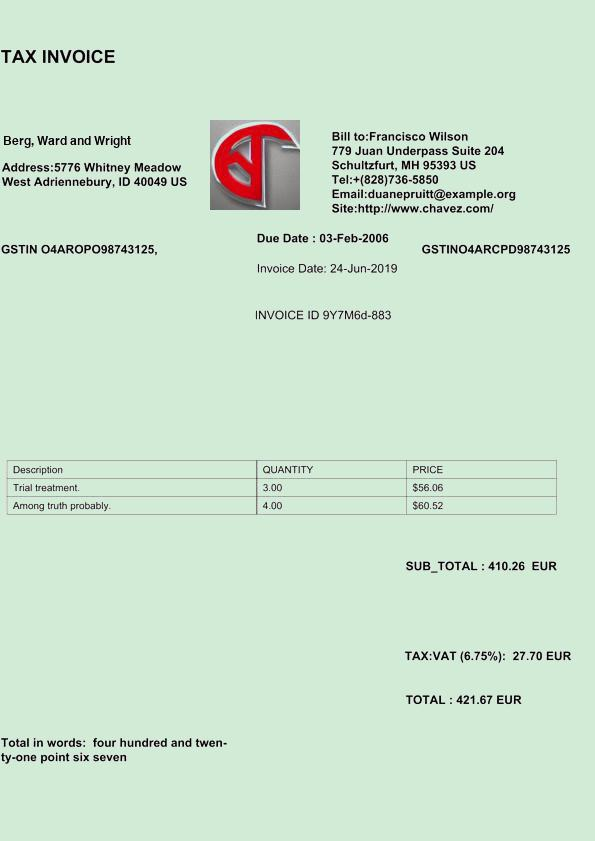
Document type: Invoice